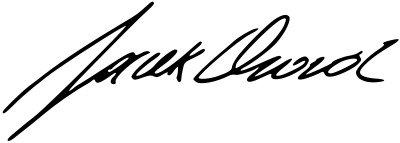
Signature of: jacek ozdoba